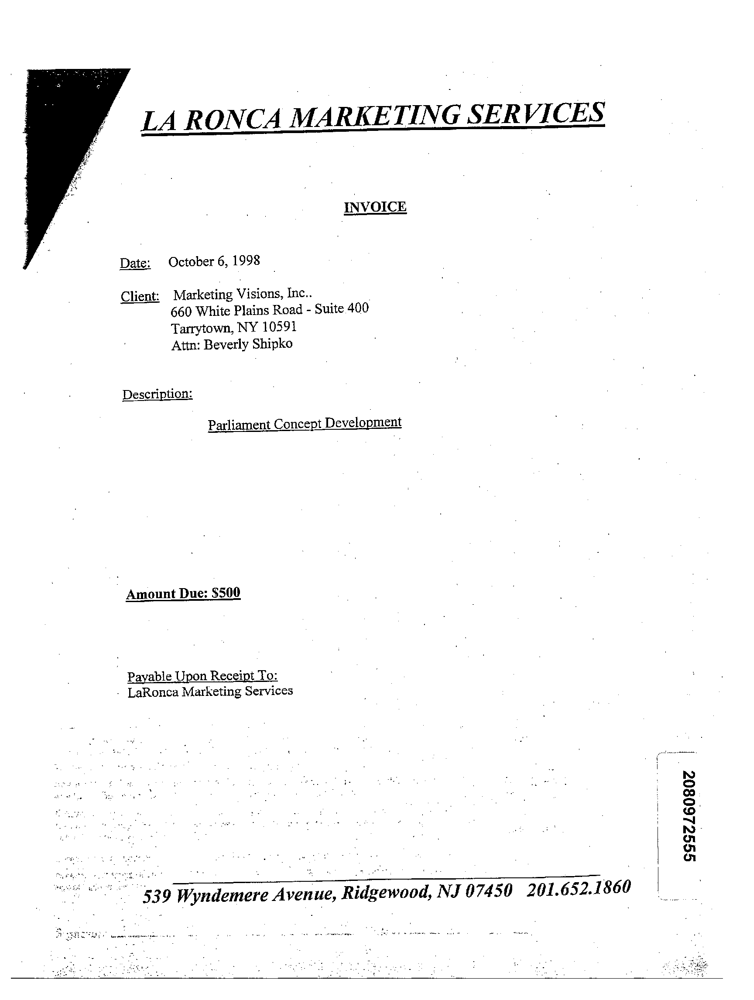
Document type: Invoice